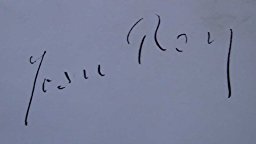
Signature of: jean ray